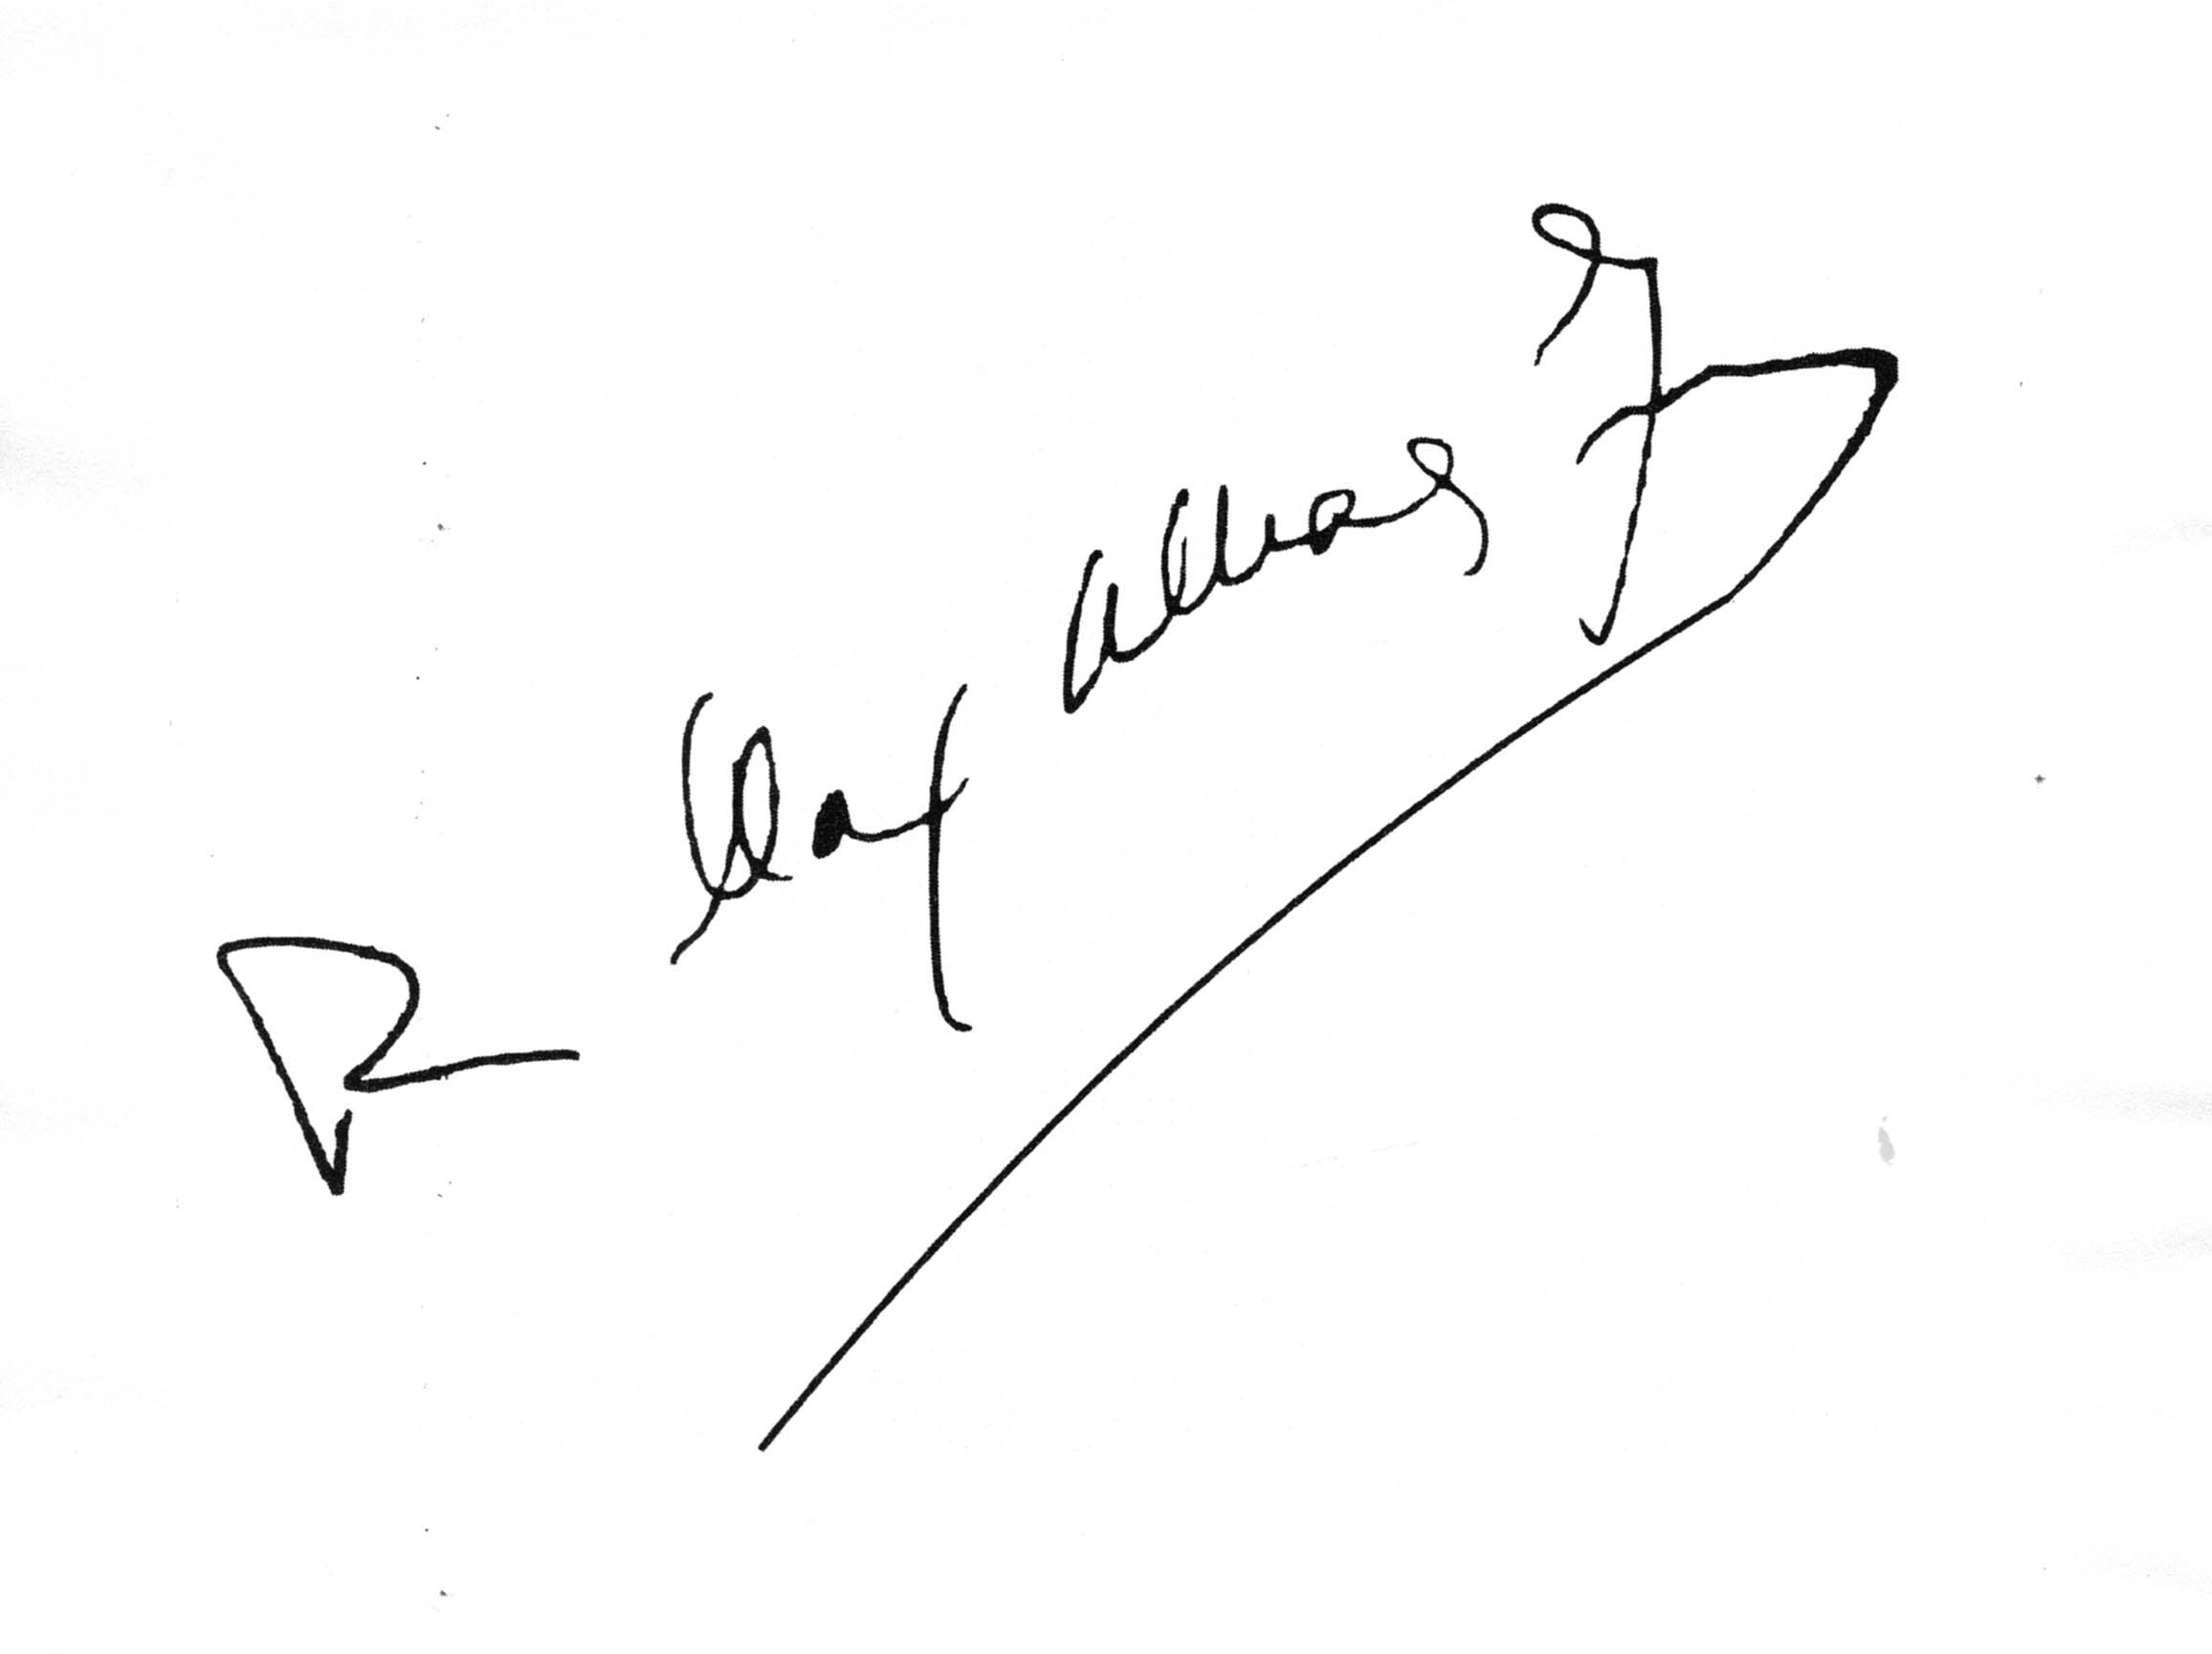
Signature of: raimundo magalhães júnior